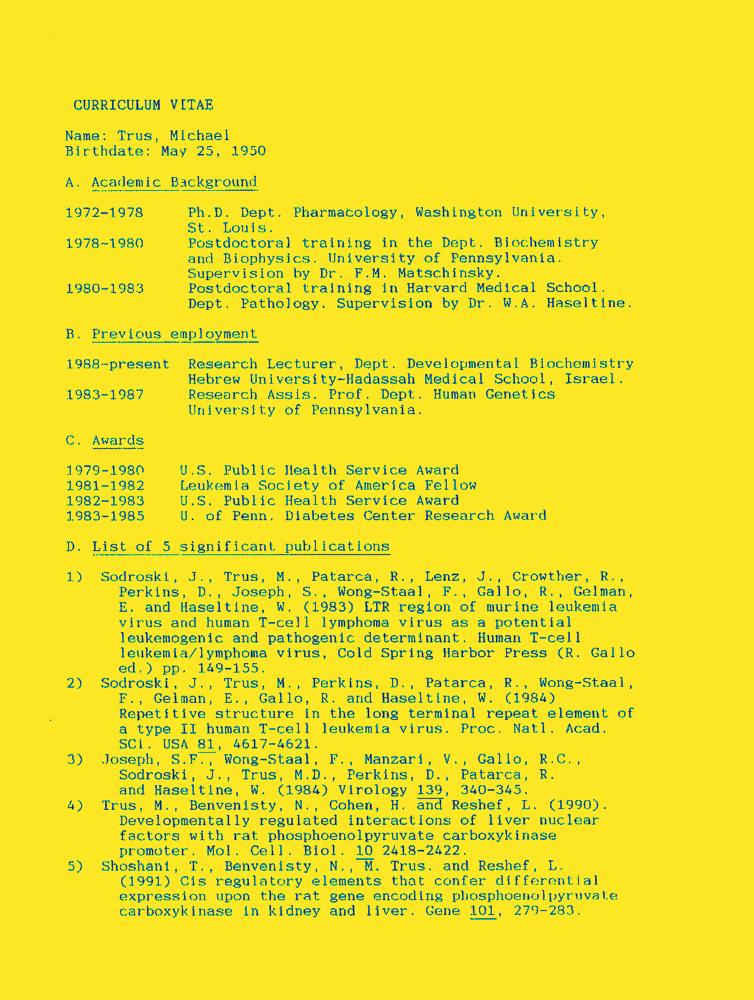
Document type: Resume-Doc